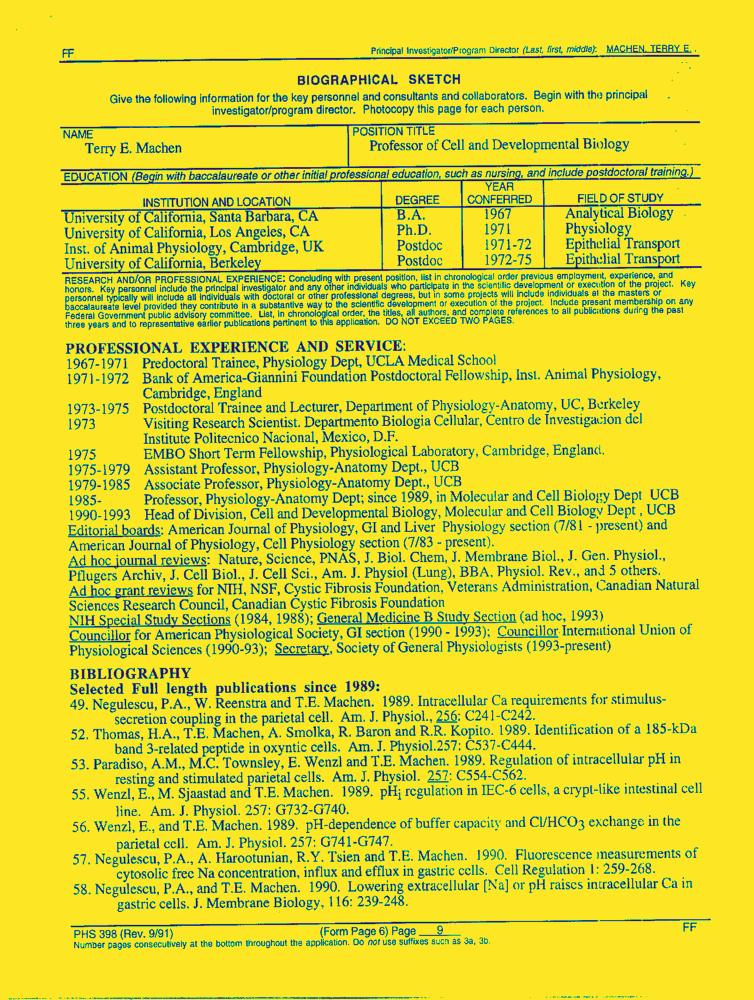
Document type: Resume-Doc